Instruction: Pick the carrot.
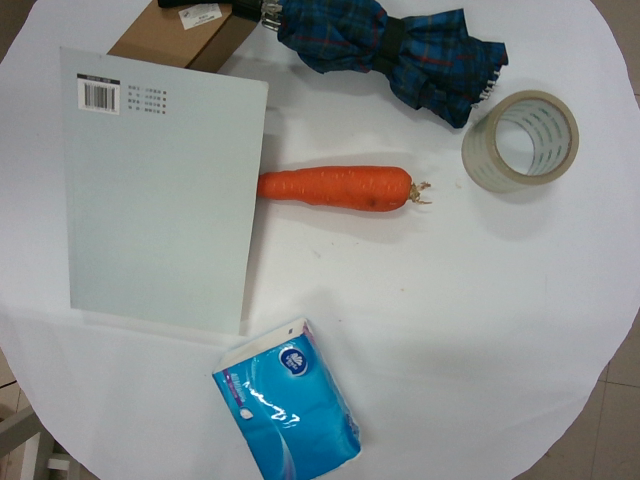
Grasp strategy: vertical